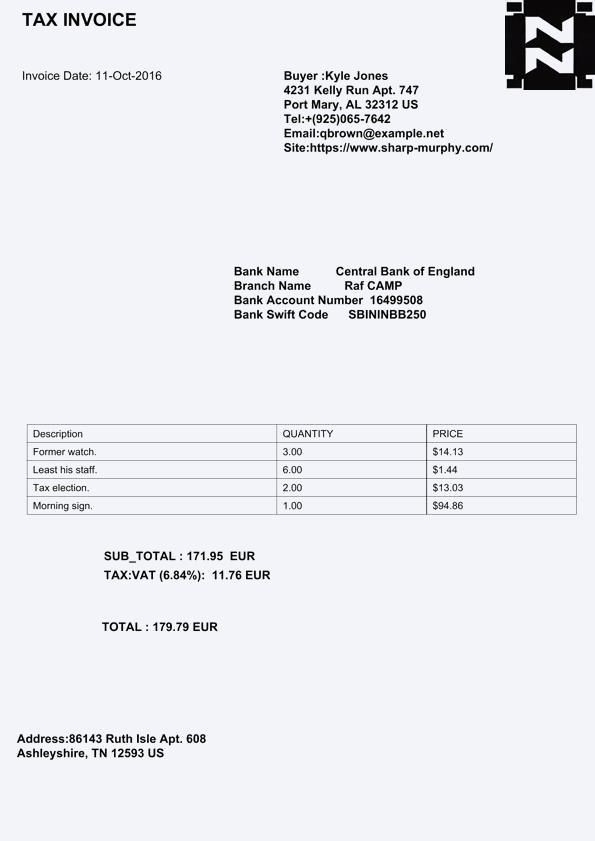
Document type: Invoice